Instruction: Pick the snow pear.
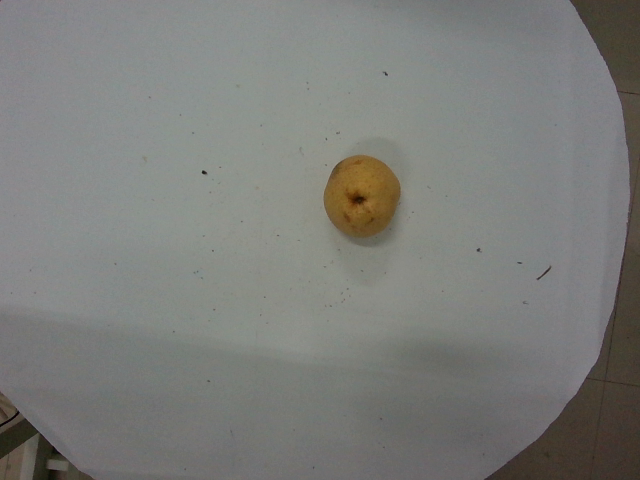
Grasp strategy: vertical